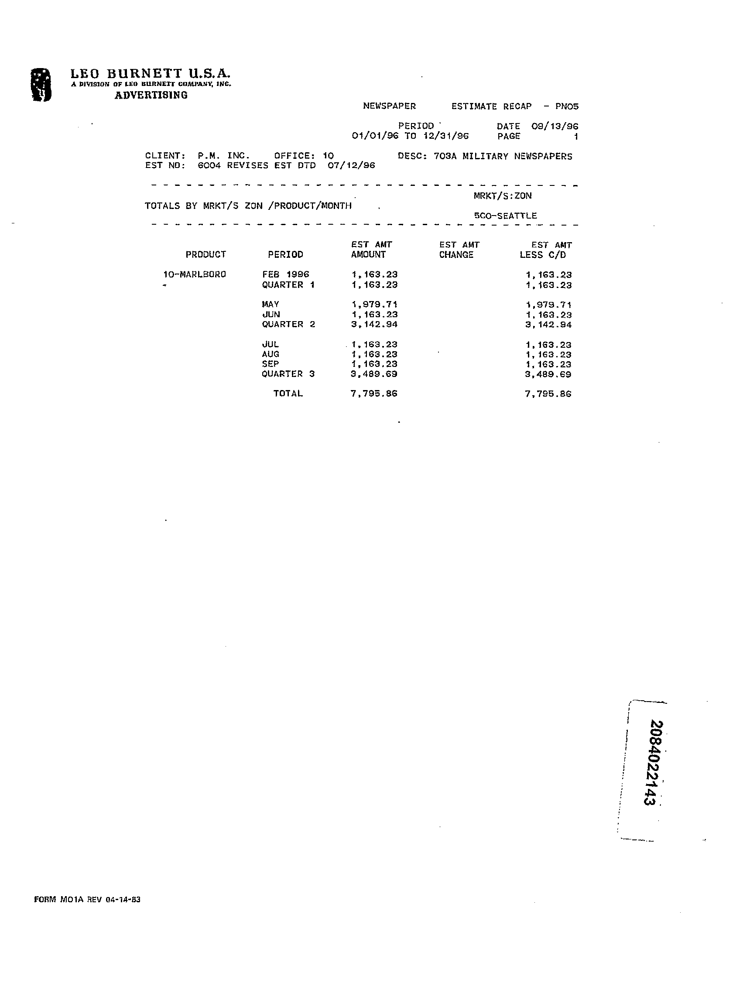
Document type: Invoice